Question: What is the date of the hearing as scheduled in the document?
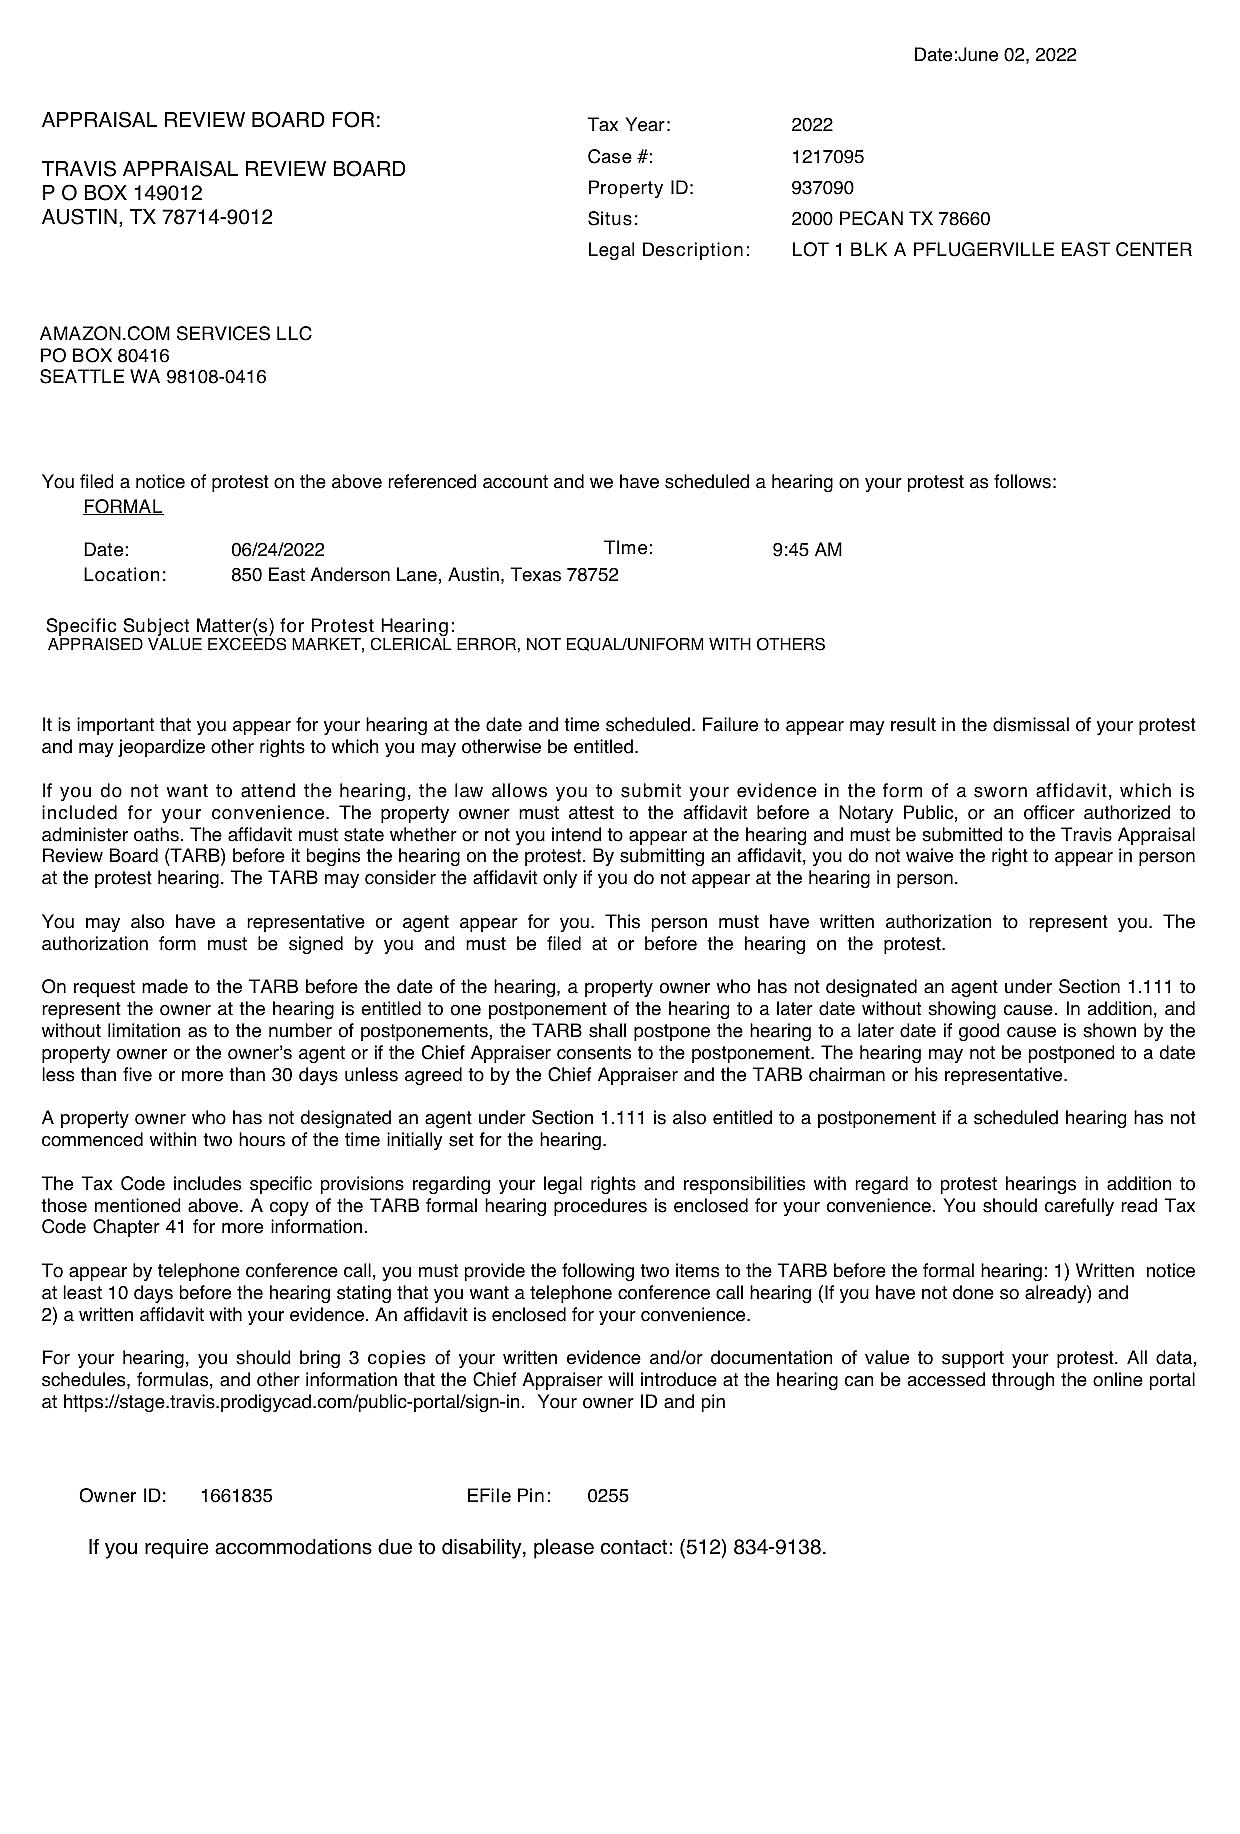
Answer: "6/24/22"